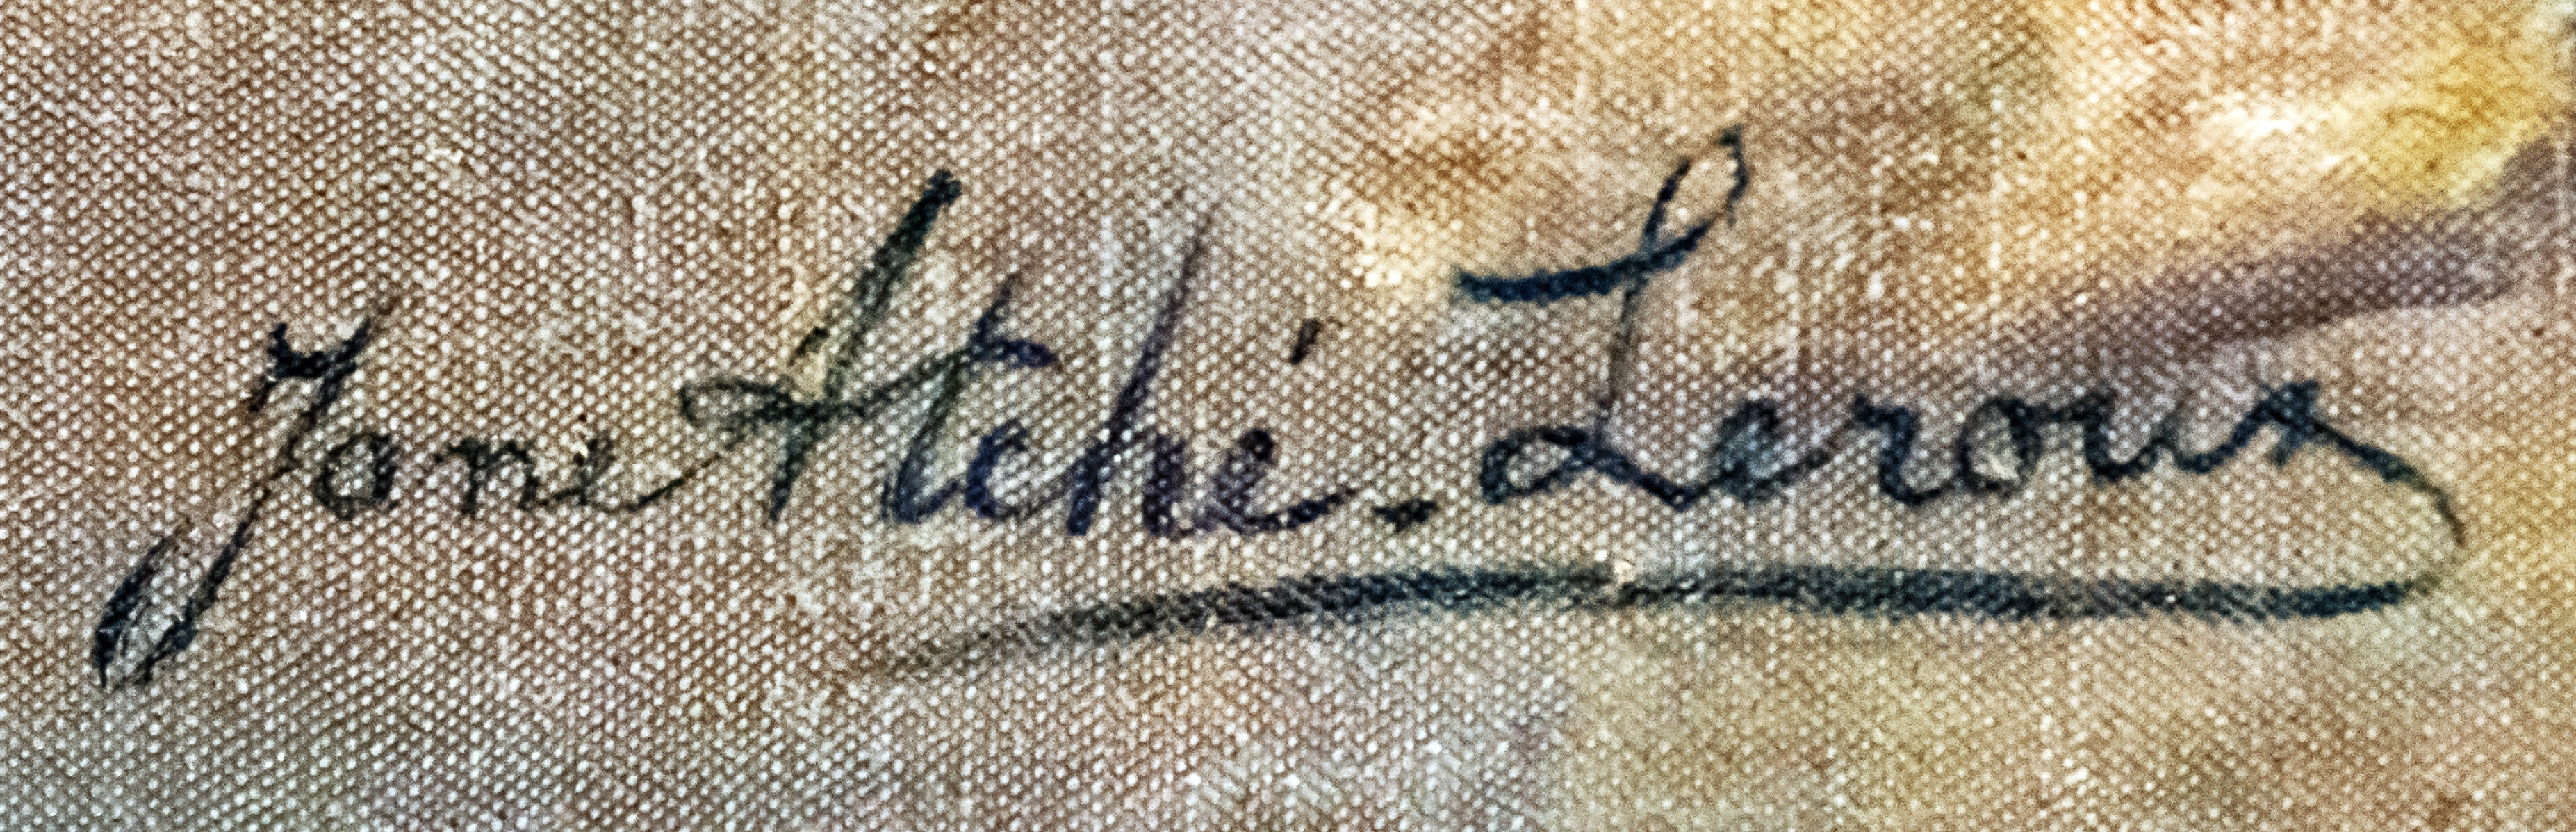
Signature of: jane atché